Question: What do the imaging results show?
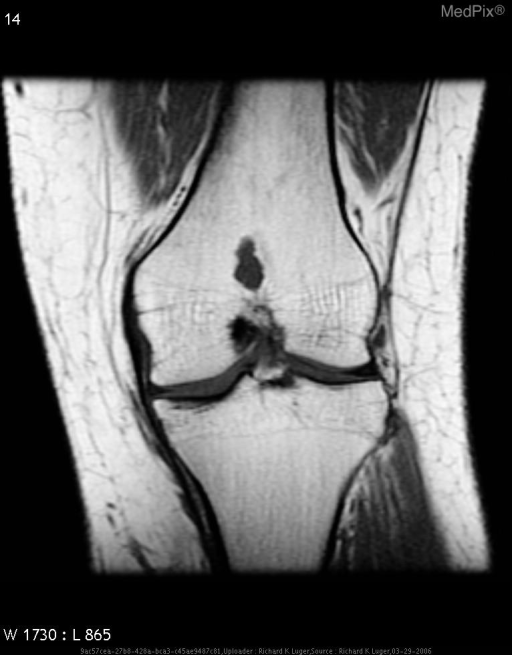
Answer: The imaging shows Radiographic images demonstrated normal anatomy.
MRI demonstrated a left MCL injury
Incidental finding on MRI demonstrated a 13x18mm mass located centrally in the left distal femoral metaphysis. It had distinct borders, did not extend to cortical bone, and was well circumscribed. There were no calcifications noted. 13x18mm lobulated mass.